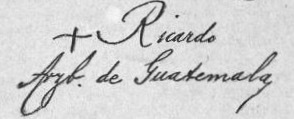
Signature of: ricardo casanova y estrada